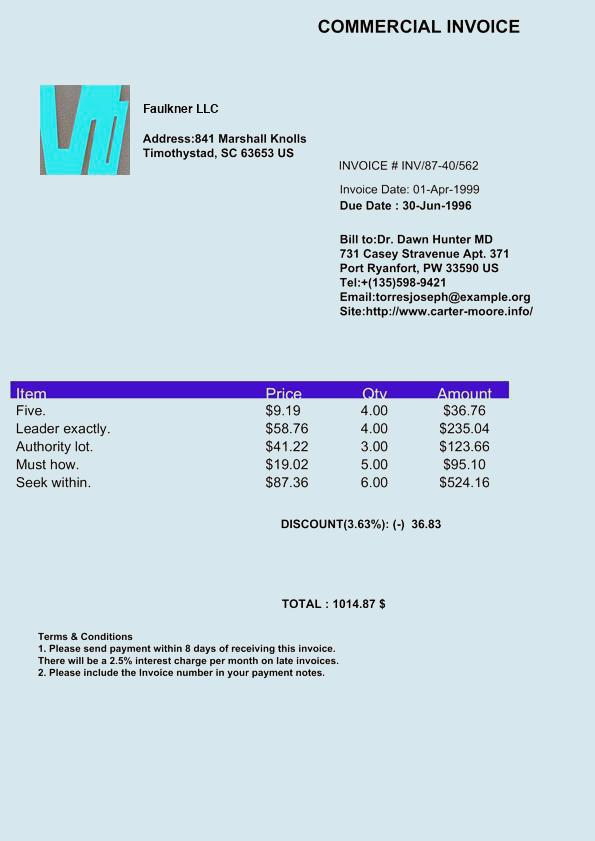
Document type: Invoice